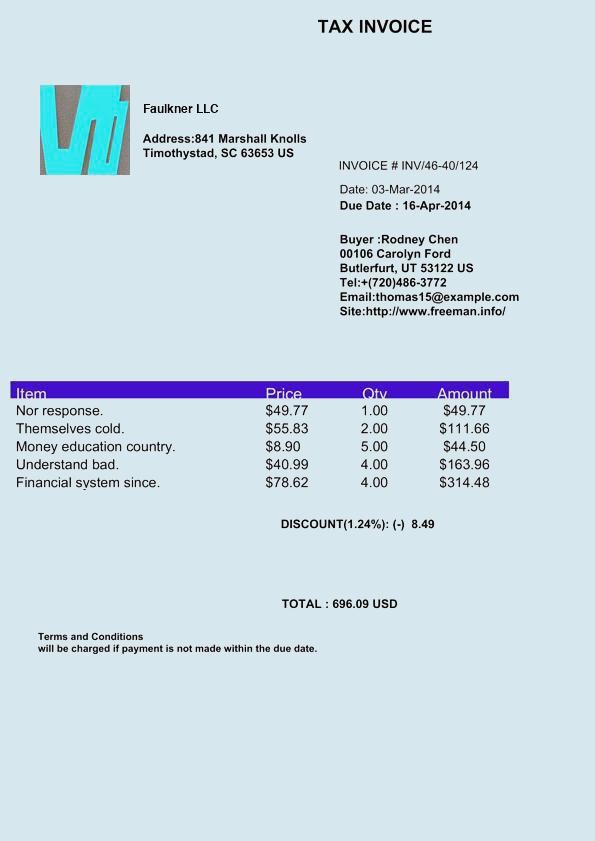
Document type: Invoice